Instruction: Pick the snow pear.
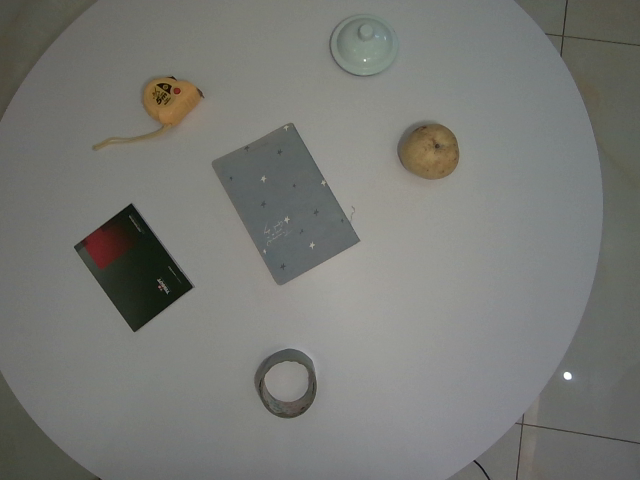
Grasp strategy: vertical